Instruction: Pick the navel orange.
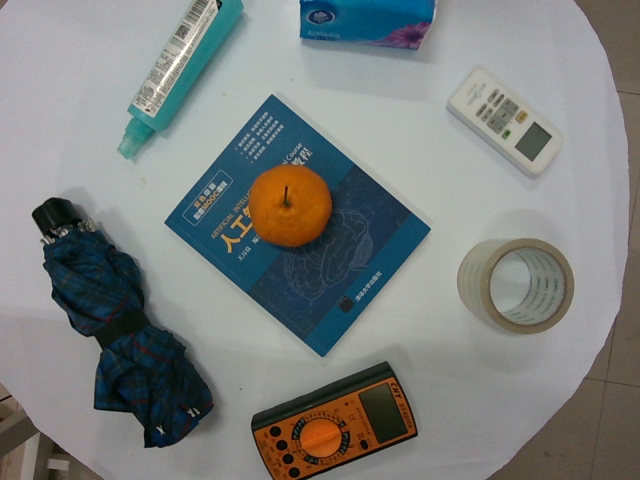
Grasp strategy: vertical